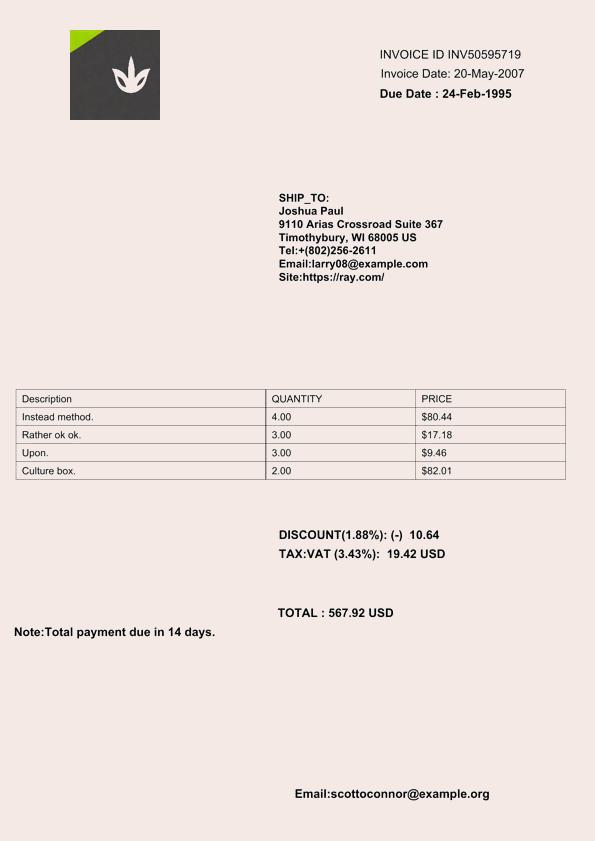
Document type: Invoice